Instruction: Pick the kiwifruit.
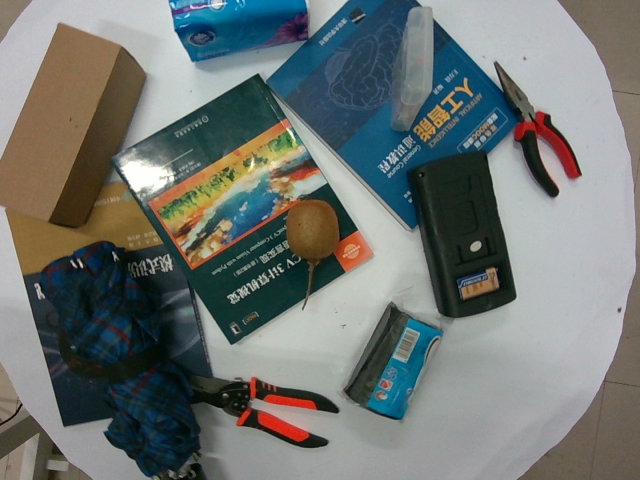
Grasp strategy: vertical